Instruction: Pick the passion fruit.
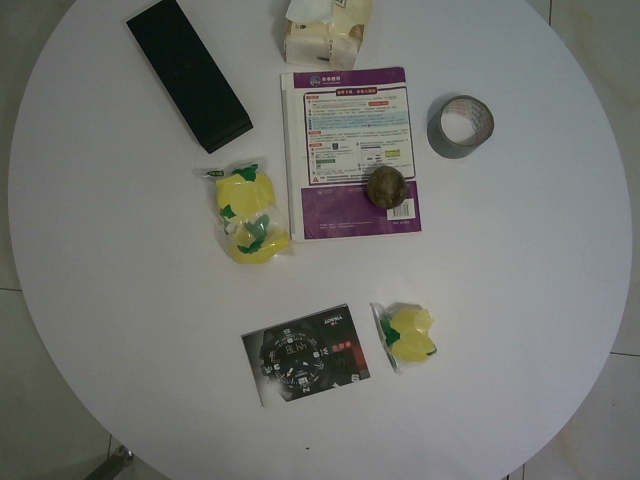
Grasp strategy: vertical